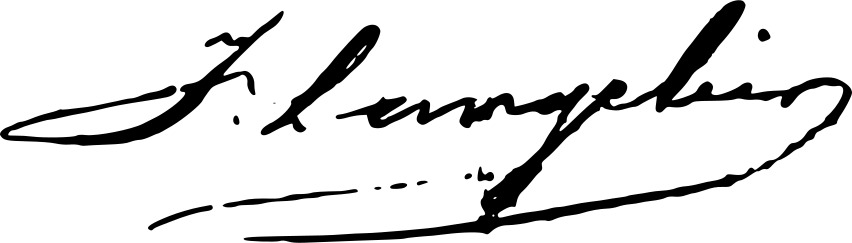
Signature of: françois langelier